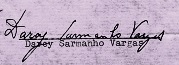
Signature of: darci vargas